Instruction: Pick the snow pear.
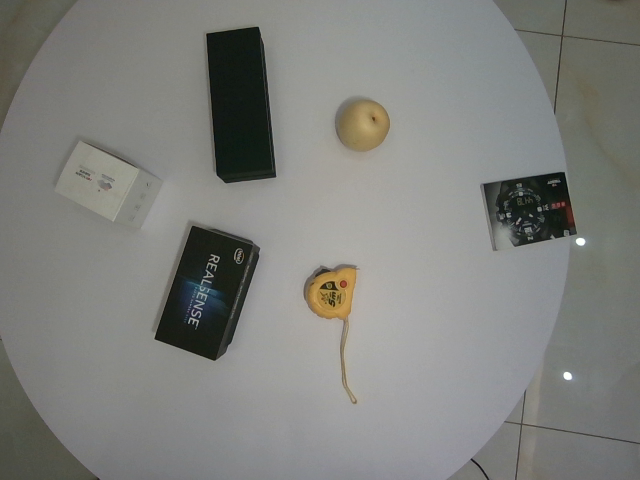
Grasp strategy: vertical